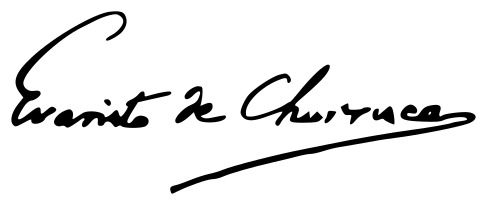
Signature of: evaristo de churruca